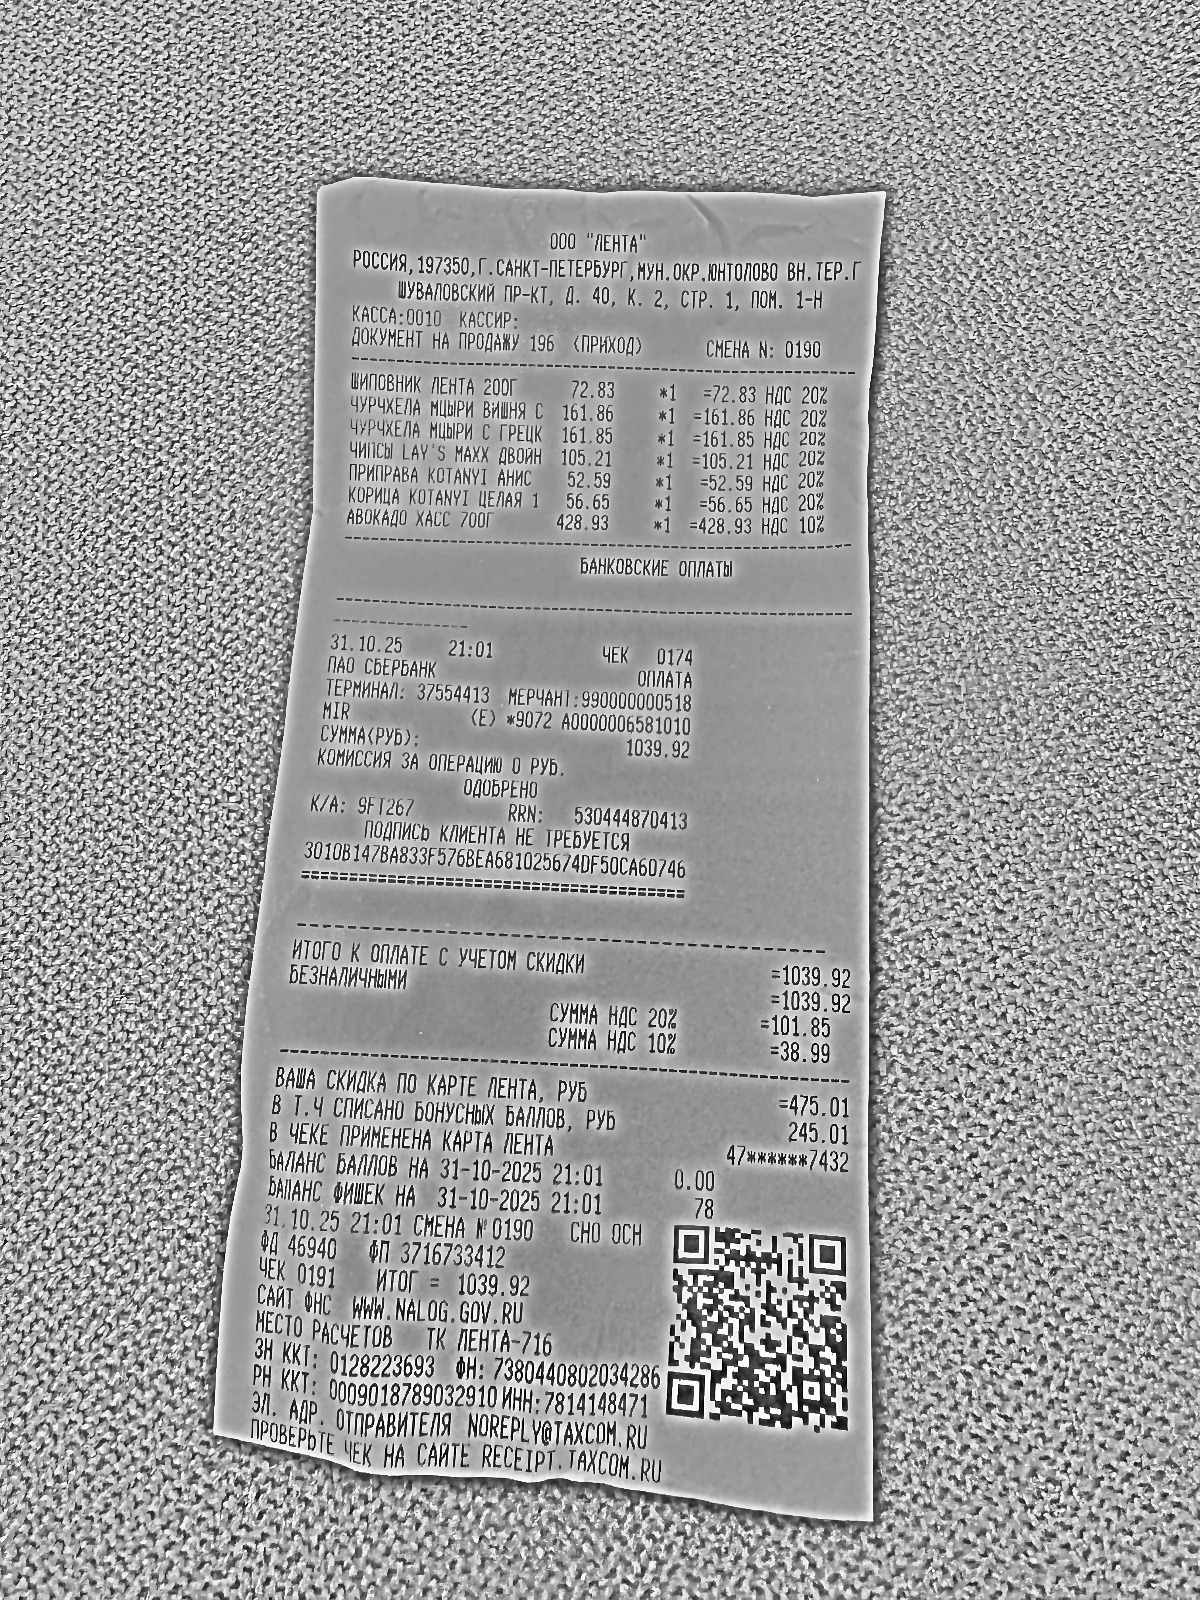
Продавец: 000 "ЛЕНТА"
ИНН: 7814148471
Дата: 31.10.25
Товары: ШИПОВНИК ЛЕНТА 200Г; ЧУРЧХЕЛА МЦЫРИ БИШНЯ С; ЧУРЧХЕЛА МЦЫРИ С ГРЕЦК; ЧИПСЫ LAY'S MAXX ДВОЙН; ПРИПРАВА KOTANYI АНИС; КОРИЦА KOTANYI ЦЕЛАЯ 1; АВОКАДО ХАСС 700Г
Количество: 1; 1; 1; 1; 1; 1; 1
Цена: 72.83; 161.86; 161.85; 105.21; 52.59; 56.65; 428.93
Сумма: 72.83; 161.86; 161.85; 105.21; 52.59; 56.65; 428.93
Итого: 1039.92